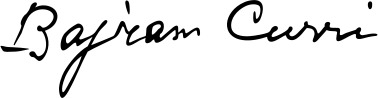
Signature of: bajram curri